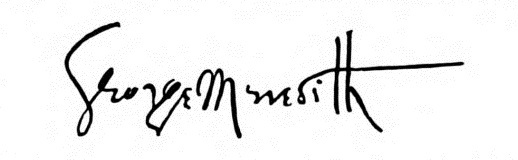
Signature of: george meredith